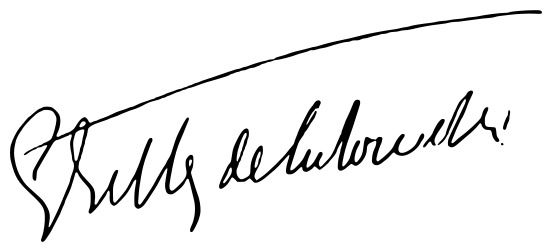
Signature of: georges gilles de la tourette